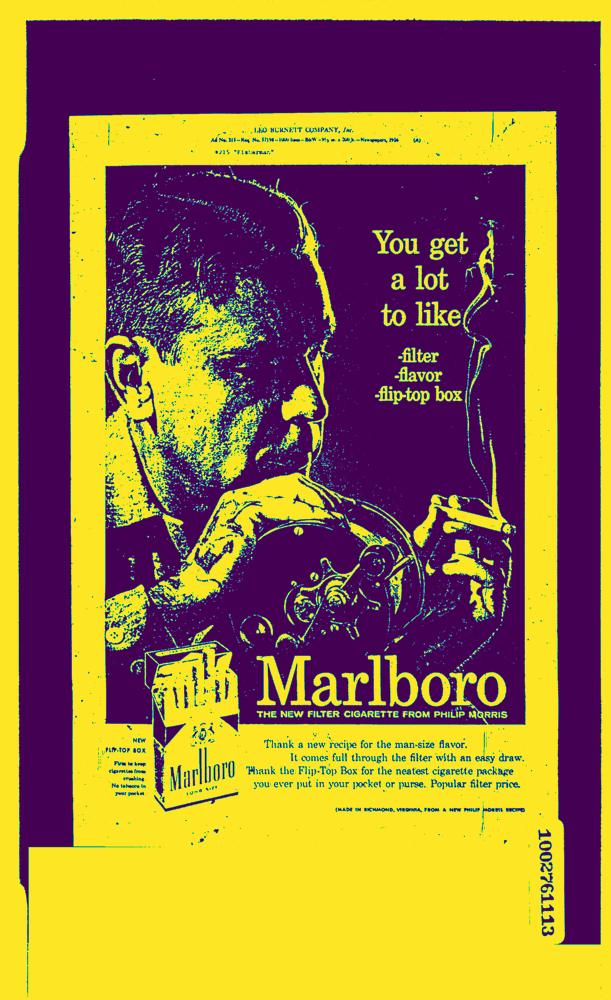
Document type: AD